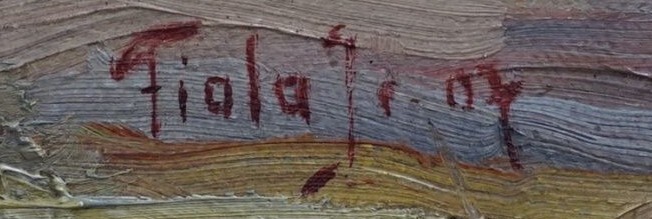
Signature of: josef fiala